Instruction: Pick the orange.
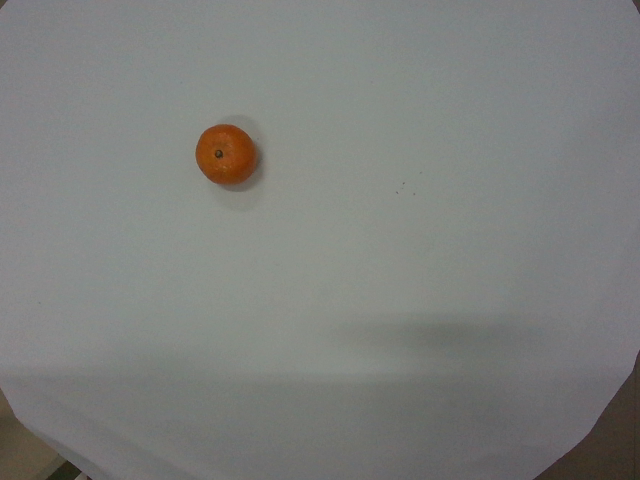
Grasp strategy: vertical